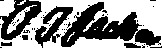
Signature of: patrick tracy jackson